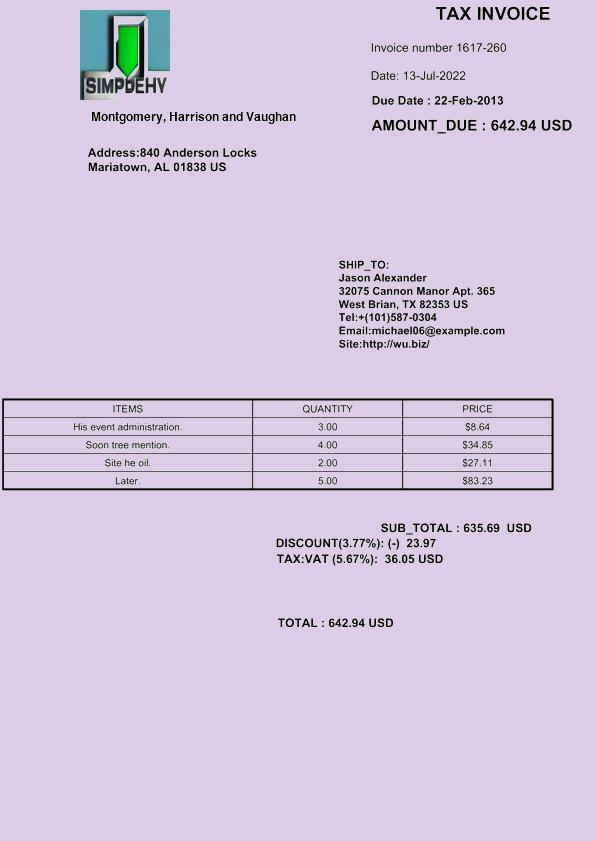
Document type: Invoice